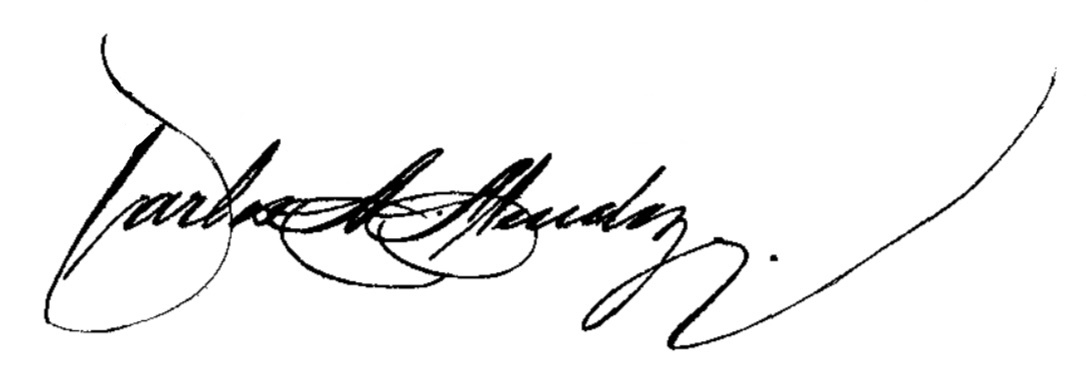
Signature of: carlos antonio mendoza